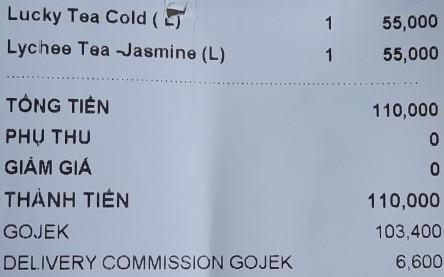
<table>
<tr>
<td>Lucky Tea Cold ( L)</td>
<td>1</td>
<td>55,000</td>
</tr>
<tr>
<td>Lychee Tea -Jasmine (L)</td>
<td>1</td>
<td>55,000</td>
</tr>
</table>

TỔNG TIỀN 110,000
PHỤ THU 0
GIẢM GIÁ 0
THÀNH TIỀN 110,000
GOJEK 103,400
DELIVERY COMMISSION GOJEK 6,600